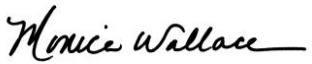
Signature of: monica p wallace